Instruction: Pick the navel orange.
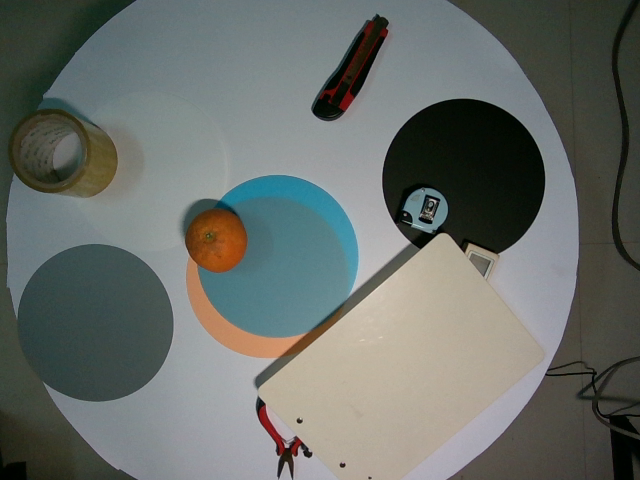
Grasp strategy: vertical